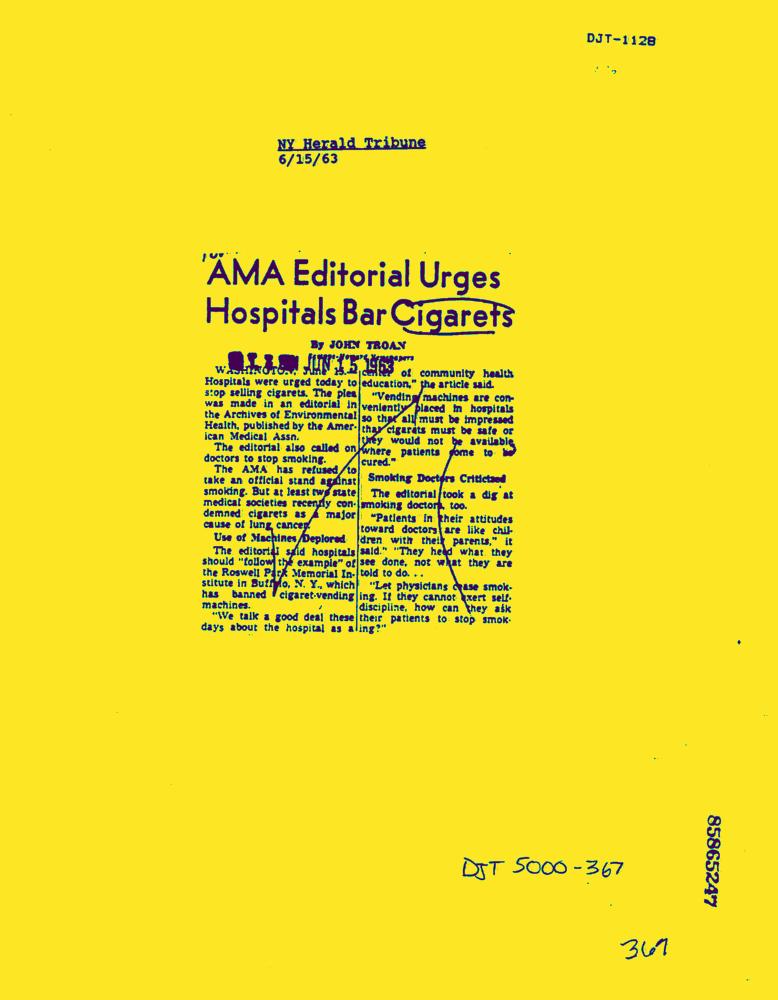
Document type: News-Article